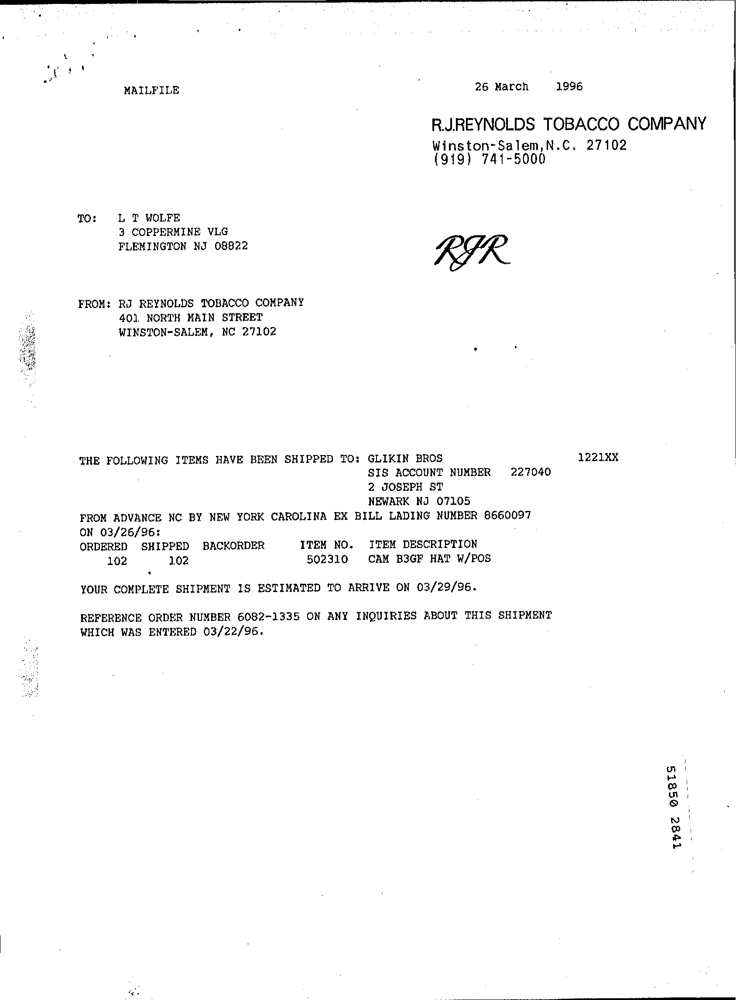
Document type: Invoice